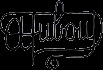
Signature of: albert dubout